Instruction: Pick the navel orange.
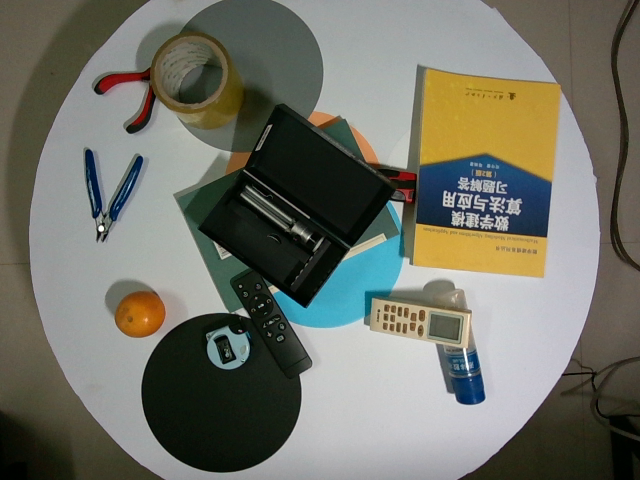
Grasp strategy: vertical